Question: In what way does the history help explain the case?
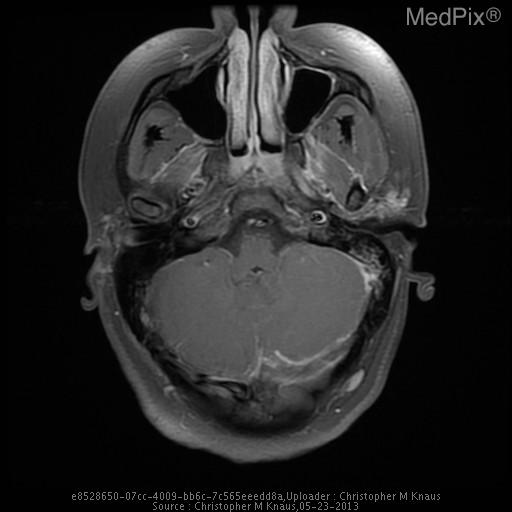
Answer: The patient's history of 17 yo girl presents with left sided facial weakness and numbness and the worst headache of her life that is rated 10/10.  The headache has been progressive for about 24 hours.  She has a history of migraine, but the patient states that her current headache does not feel like her typical migraine headache. is key in understanding the case.